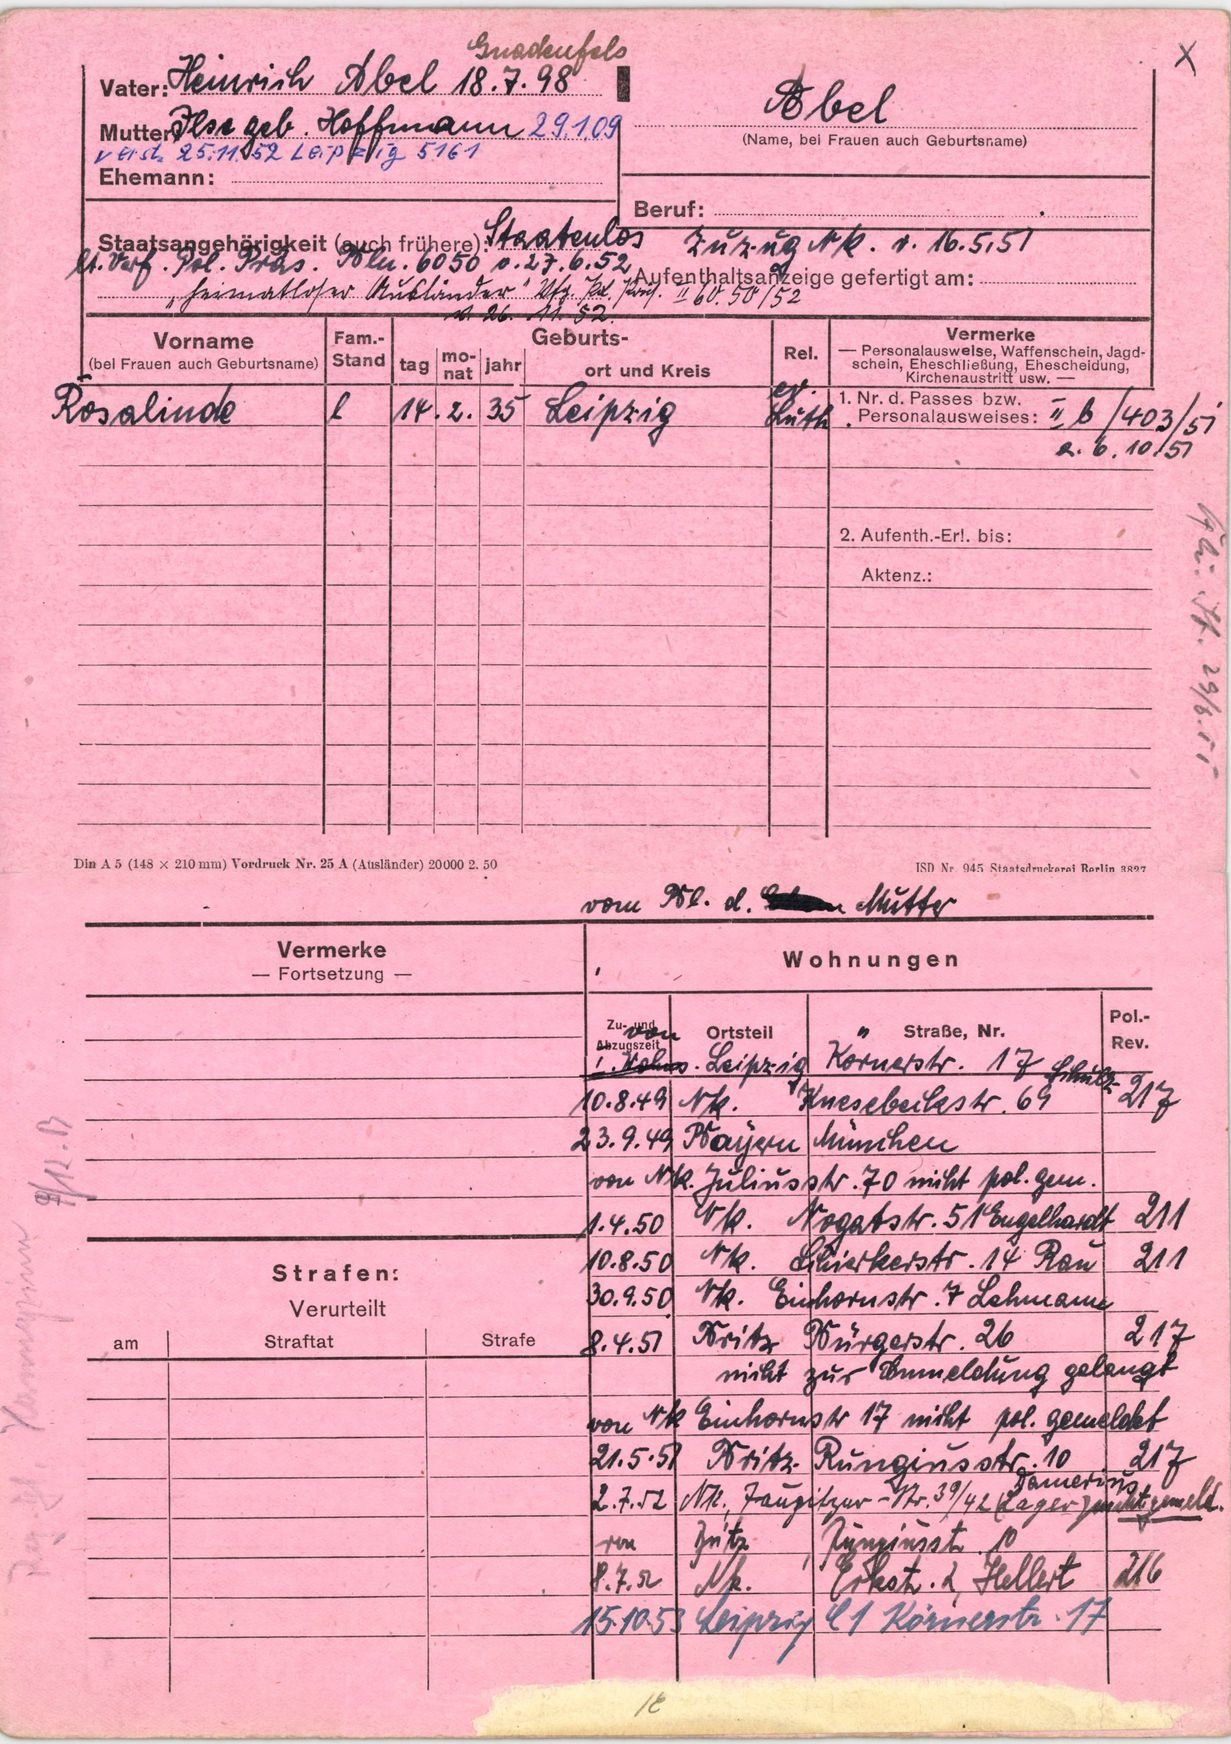
Abel